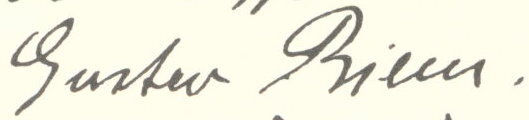
Signature of: gustav riem